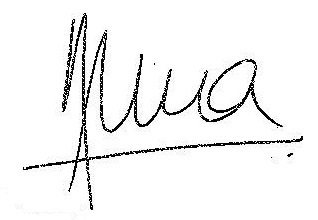
Signature of: anna gabriel i sabaté